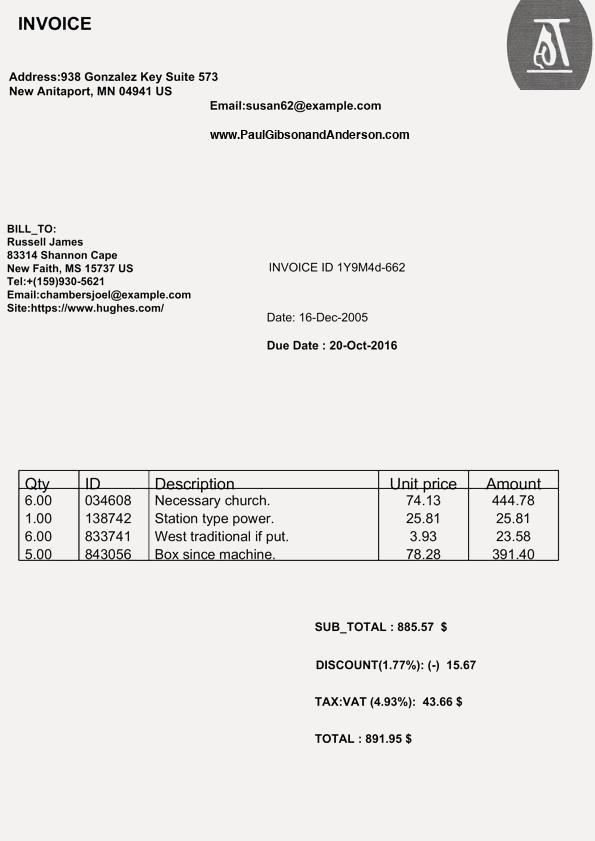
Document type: Invoice